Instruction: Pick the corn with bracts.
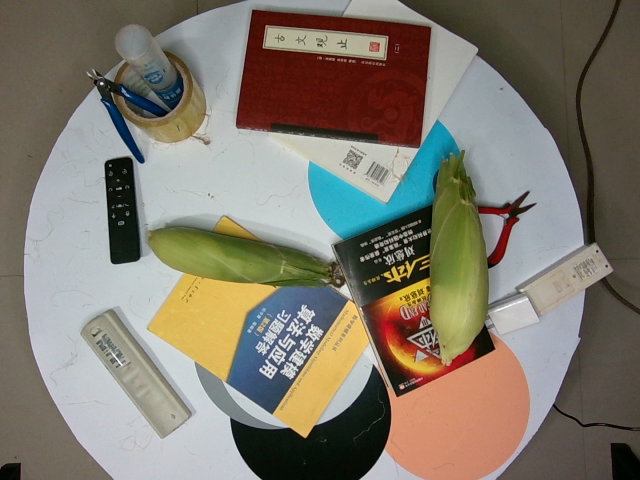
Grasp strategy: vertical